Patient: Male, age 59
A 59-year-old man who had no underlying diseases except for obesity was referred to a private clinic with fever and sore throat. A rapid diagnostic test for influenza using the throat swab was performed and the result was negative. His symptoms did not improve, and he developed shortness of breath and inspiratory crackles in both lung fields, resulting in his transfer to a medium-sized hospital.
A rapid antigen test for influenza using the throat swab was negative again, and thus, the patient was considered to have acute interstitial pneumonia based on chest radiological findings (Figure 1), and bronchoalveolar lavage (BAL) as well as transbronchial lung biopsy (TBLB) was performed (Figure 2A, demonstrating a diffuse alveolar damage compatible with acute interstitial pneumonia). Using BAL fluid, PCR for pandemic H1N1 2009 was positive. In addition, a rapid diagnostic test for influenza A was also positive using BAL fluid (Figure 2B).
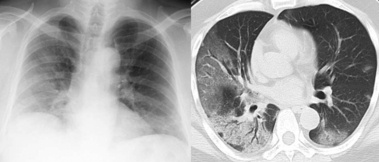
Image caption: Chest X-ray and chest CT findings of patient Both chest X-ray and chest CT demonstrate ground-glass and infiltrative shadow in both lung fields.